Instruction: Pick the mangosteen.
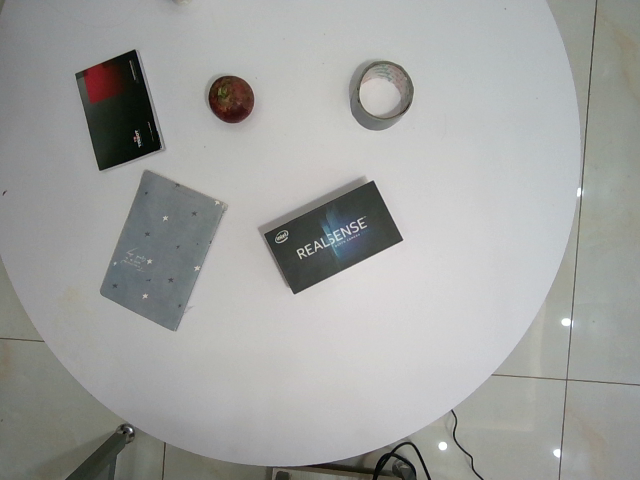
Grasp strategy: vertical